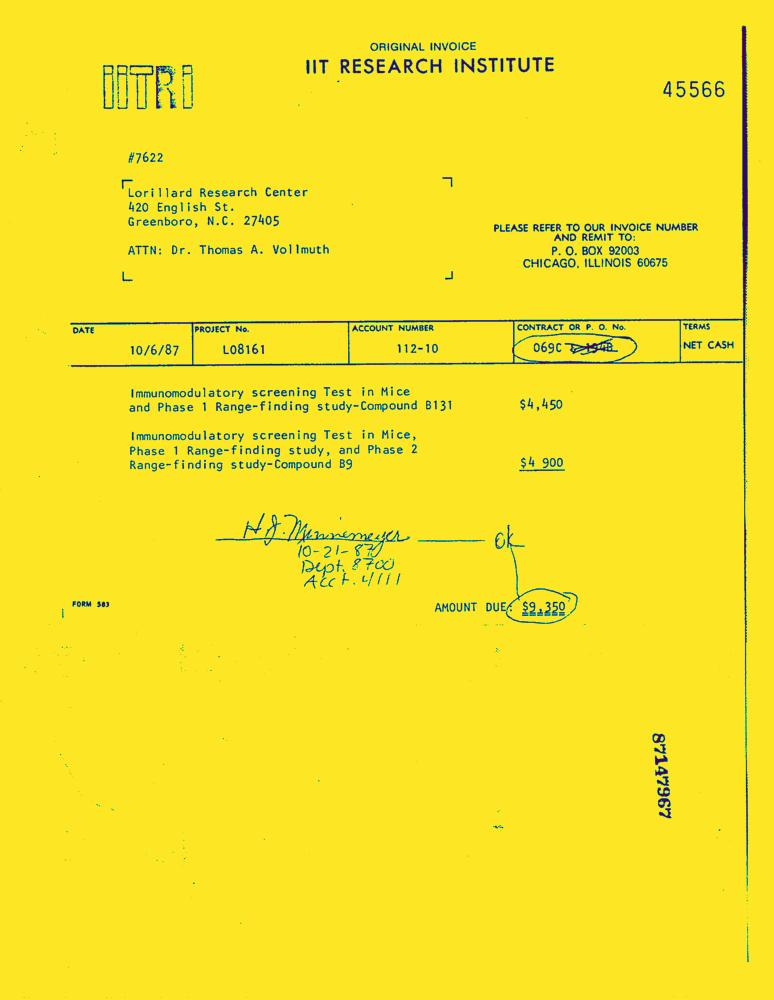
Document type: Invoice-Doc